Question: Describe the condition in detail:
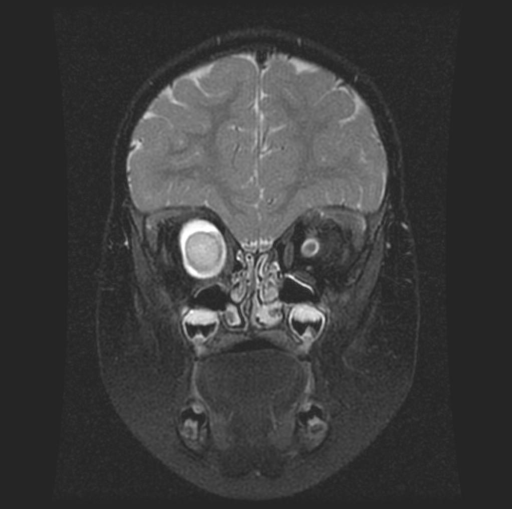
Answer: The disease is discussed as: The pediatric patient presenting with proptosis should always make the clinician think of rhabdomyosarcoma. Although this tumor accounts for only about 10% of all orbital tumors, it is the most common primary malignancy of the orbit and is rapidly progressive and destructive. For this reason, children with proptosis, decreased vision, or ptosis should promptly be imaged with either CT or MRI (CT is better to evaluate for bony invasion of rhabdomyosarcoma) to evaluate for a mass suspicious for rhabdomyosarcoma.

Other masses in the differential include orbital cysts (which are the most common orbital mass and generally benign), vascular lesions, neurogenic tumors as listed above, and metastatic disease (of which, neuroblastoma is the most common malignancy to metastasize to the orbit). Cysts of the orbit are by far the most common, with dermoid and epidermoid cysts accounting for about 30-46% of all orbital masses; vascular lesions account for about 15%; neurogenic tumors and metastatic tumors both account for about 2-3% each.

This patient had an MRI series of the orbits done, revealing a retrobulbar mass and the findings listed above. With the mass continuous with the optic nerve and encapsulated by the optic nerve sheath, it makes the diagnosis of an optic nerve tumor much more likely than the other possible diagnoses in the differential. As the mass has meninges smoothly lining it and there is CSF visualized between the mass and the dura, the mass is most likely a part of the optic nerve—leading to the diagnosis of optic nerve glioma.

An optic nerve glioma is often a juvenile pilocytic astrocytoma of the optic nerve, which is a benign and usually slow growing tumor. ONG accounts for about 20% of neurogenic tumors in the orbit, there is possibly a mild predilection for females, and it usually presents by 8 years of age. The presenting signs and symptoms are typically slow progressing painless proptosis, visual loss, nystagmus, strabismus, and optic atrophy or edema. About 29% of cases are associated with Neurofibromatosis Type I—typically presenting with bilateral optic nerve gliomas. At the time of diagnosis, about 25-30% of gliomas involve only the intraorbital optic nerve, about 60-70% of gliomas involve the chiasm, of which about 40% have invaded surrounding structures.

Management of optic nerve gliomas is typically conservative, involving regular interval physical exams and MRI imaging to evaluate for changes in size (physical exam every 6 months and MRI every 1 year). This is because ONGs are benign, slow growing tumors, and in up to 80% of cases, vision does decline some but then remains stable. Surgical and radiologic intervention result in loss of vision and are usually only offered if vision loss or proptosis progresses, or the tumor begins invading the chiasm or hypothalamus. Chemotherapy is also available and is becoming a more popular form of treatment, as it can avoid the possible complete loss of vision and neurotoxic effects of surgery and radiation. Chemotherapy drugs being used include carboplatin and vincristine, and several studies have recommended that chemotherapy with these drugs be first-line treatment for optic nerve gliomas that involve the chiasm and/or hypothalamus.

Prognosis for these patients depends on extent of tumor—for patients with ONG confined to the optic nerve, 20-year mortality is about 10%, if the chiasm is involved the mortality rate climbs to about 20%, and if the tumor extends into the hypothalamus, the 10-year mortality rate is greater than 55%.